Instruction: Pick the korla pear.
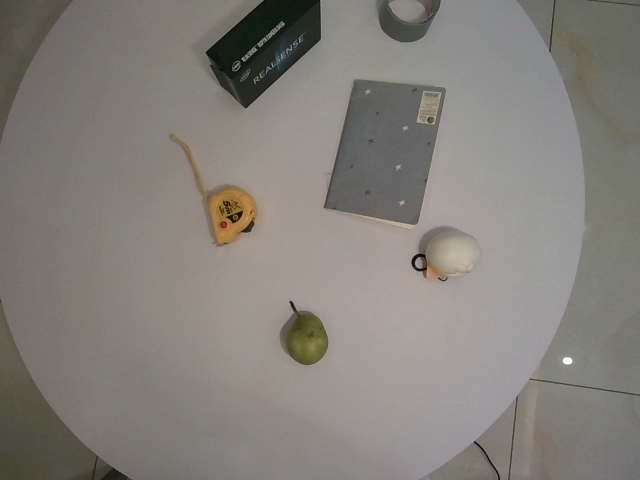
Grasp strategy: vertical